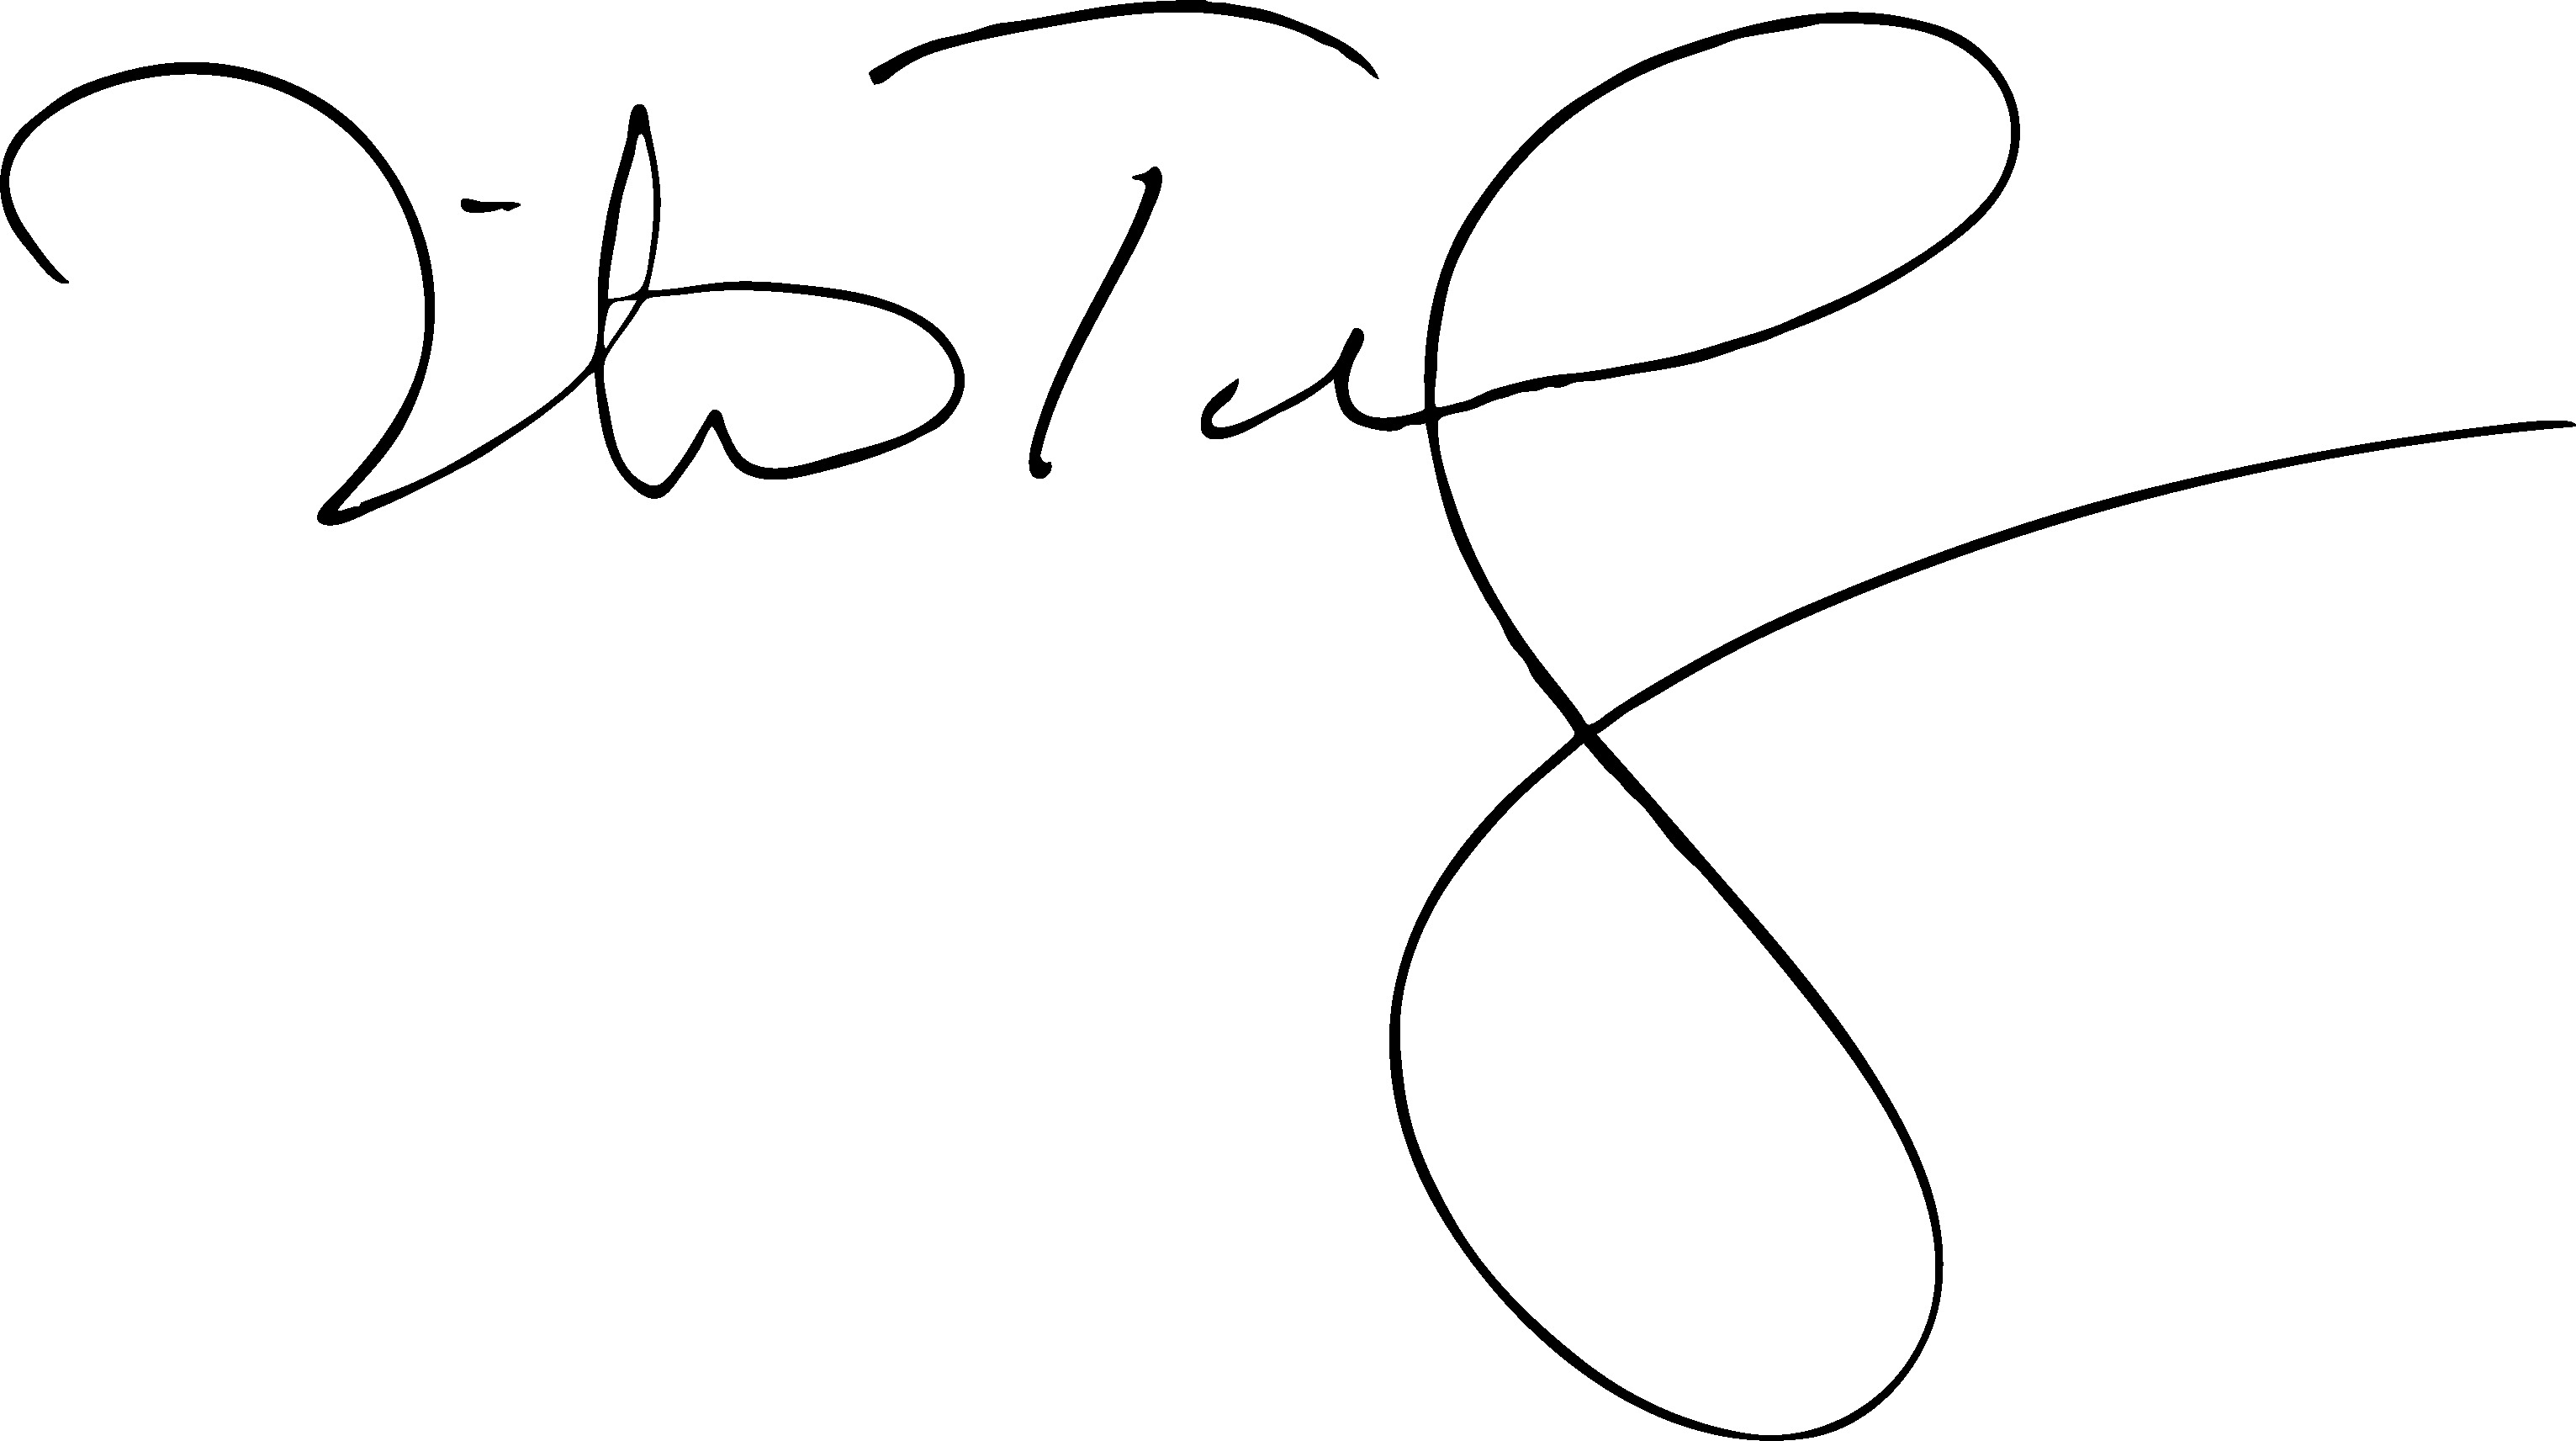
Signature of: michel tremblay